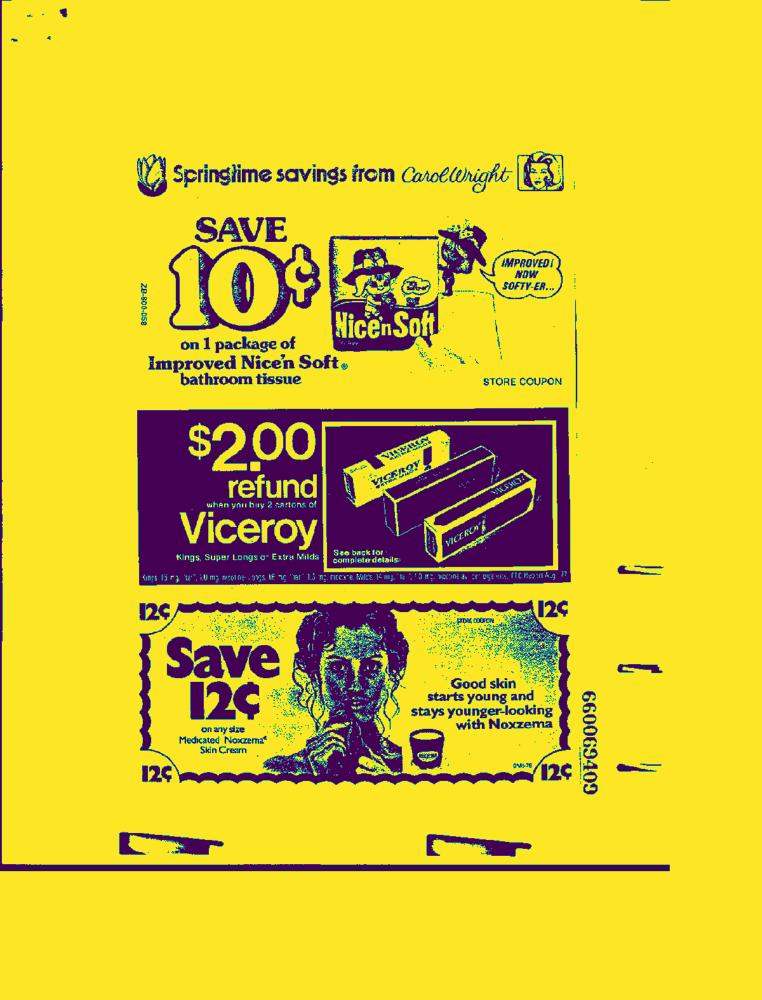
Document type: AD